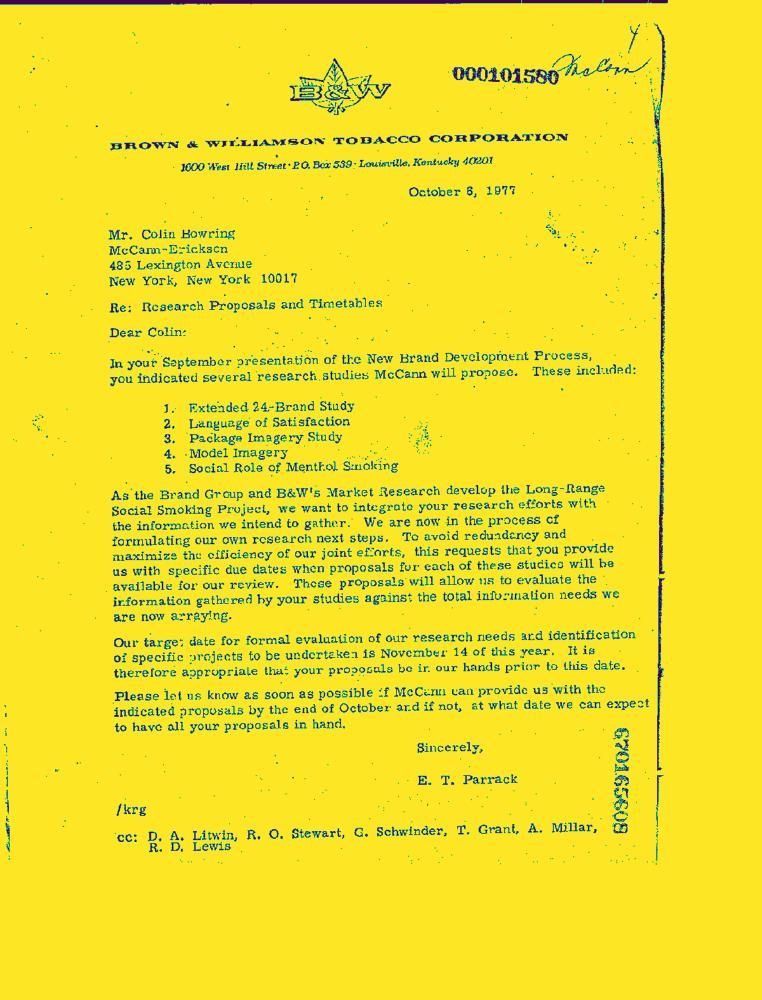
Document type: Letter-Doc